Question: What is the name of the tenant mentioned in the document?
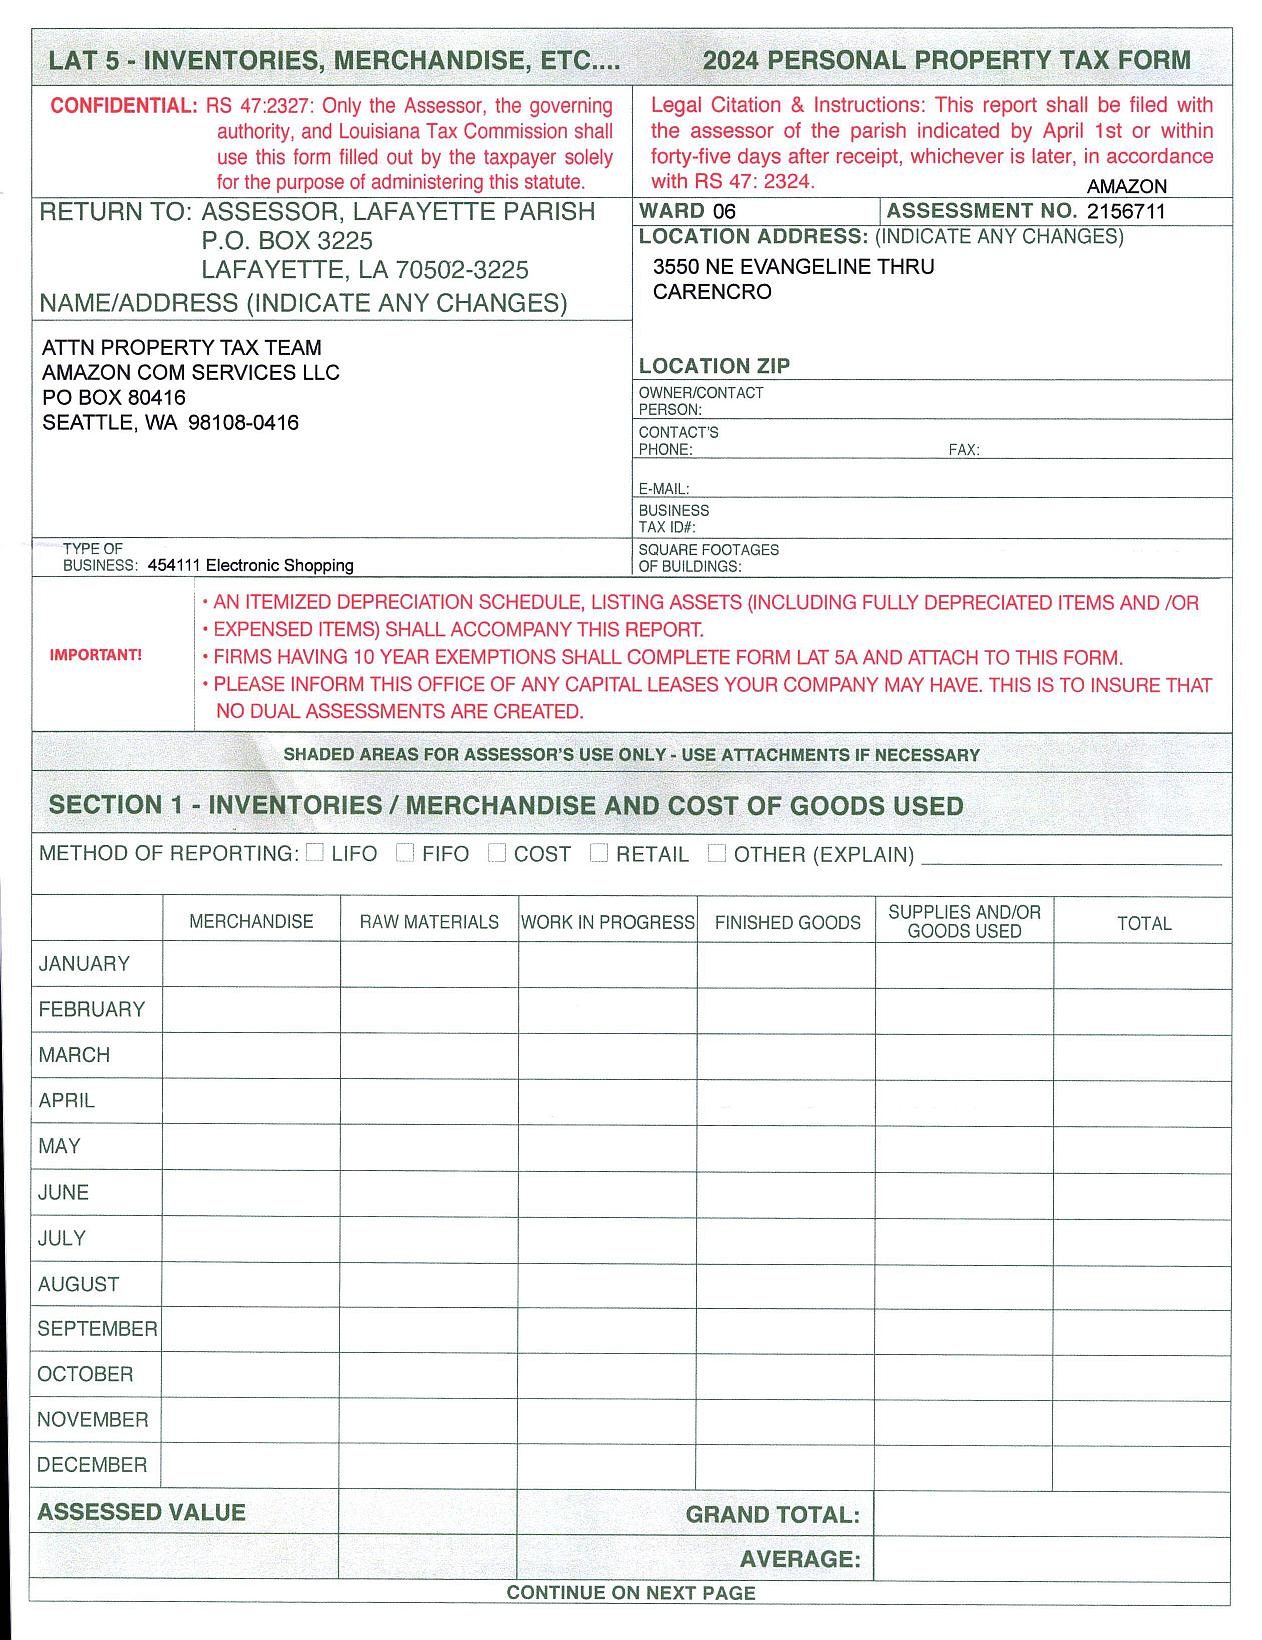
Answer: "AMAZON COM SERVICES LLC"